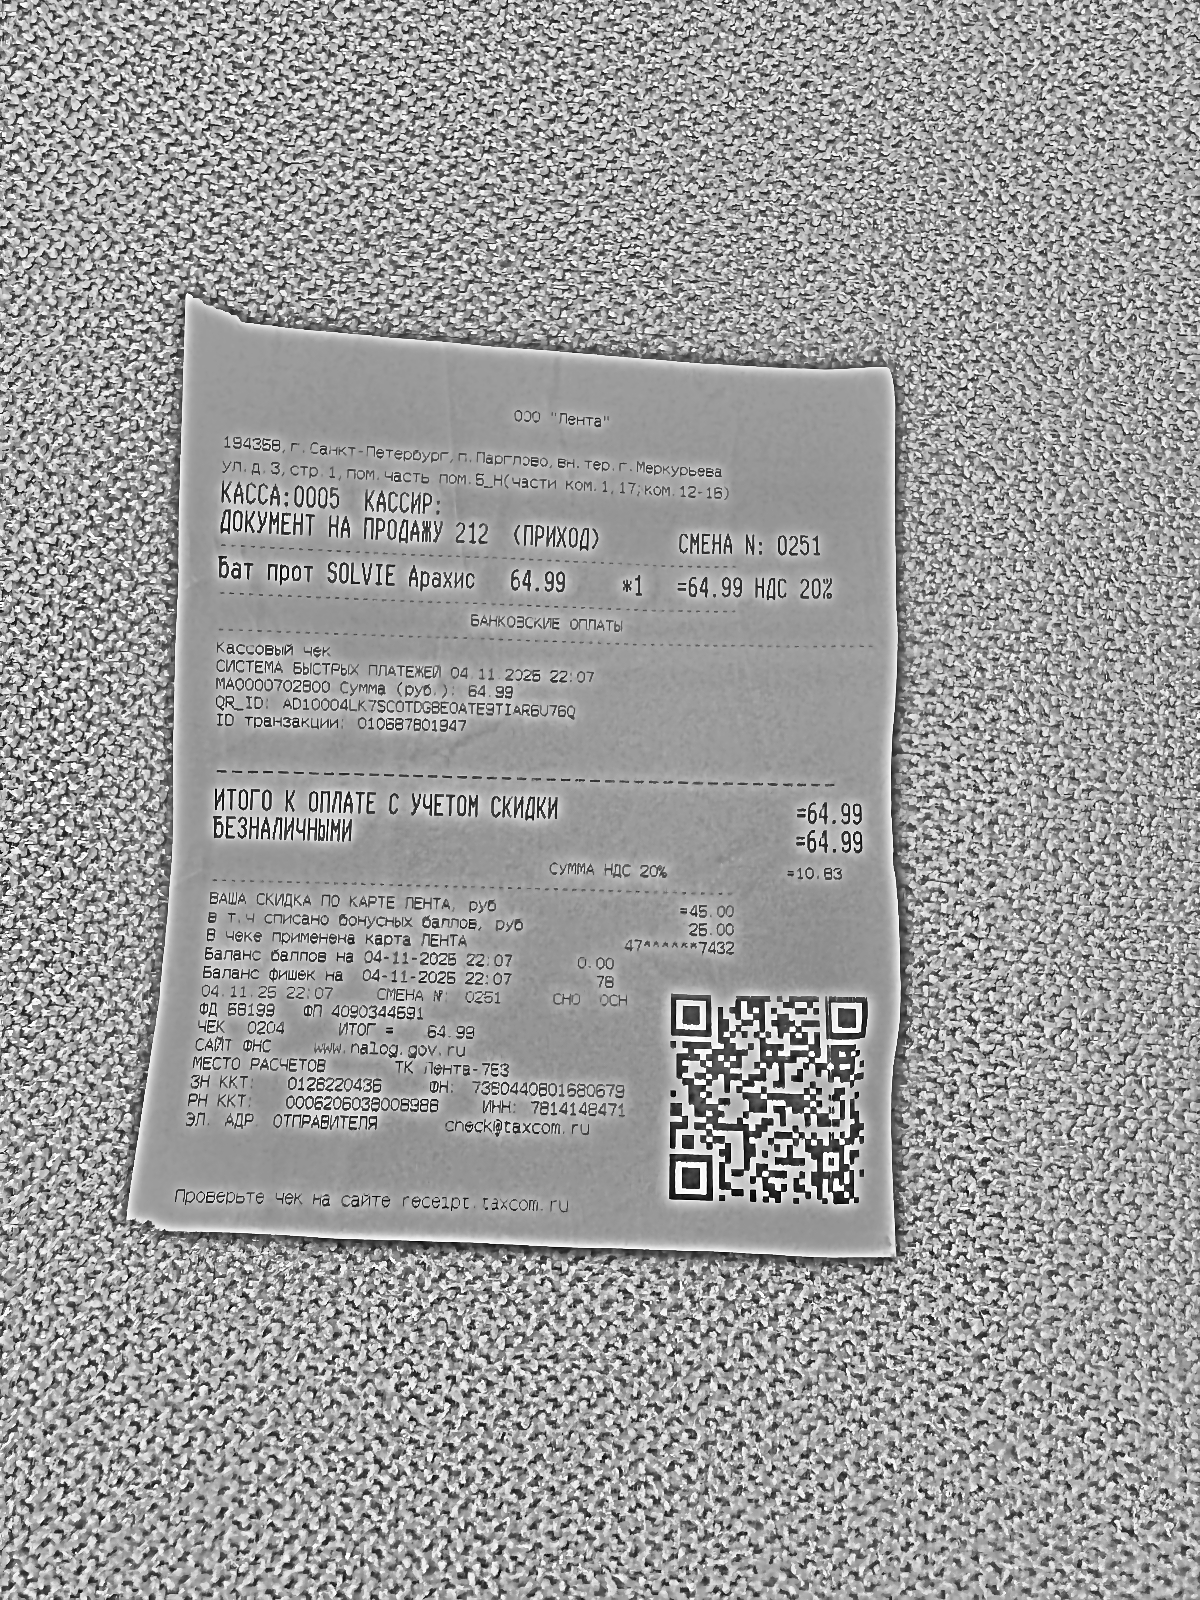
Продавец: ООО "Лента"
ИНН: 7814148471
Дата: 04.11.25
Товары: Бат прот SOLVIE Арахис
Количество: 1
Цена: 64.99
Сумма: 64.99
Итого: 64.99